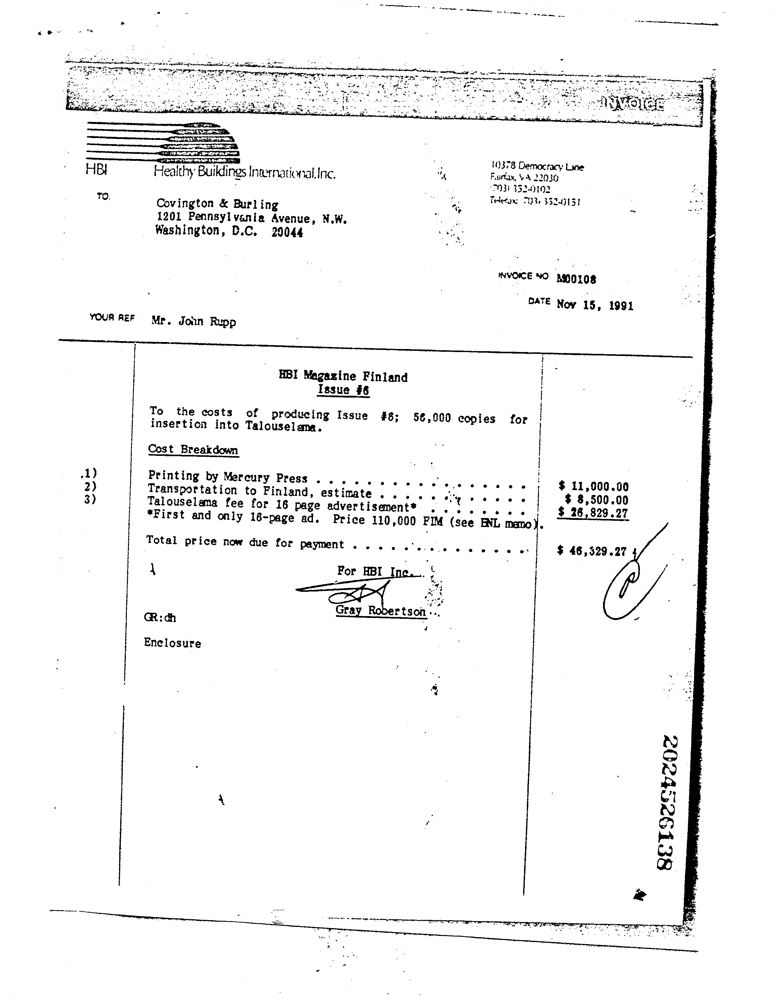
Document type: Invoice